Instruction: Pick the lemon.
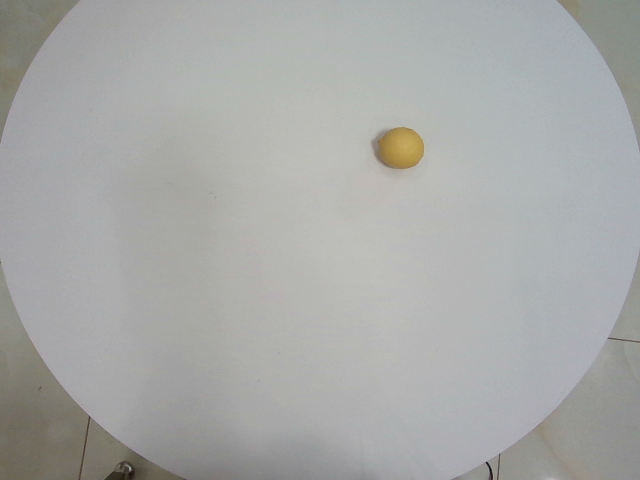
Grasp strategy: vertical